Question: What is the earliest payment due date mentioned in the document?
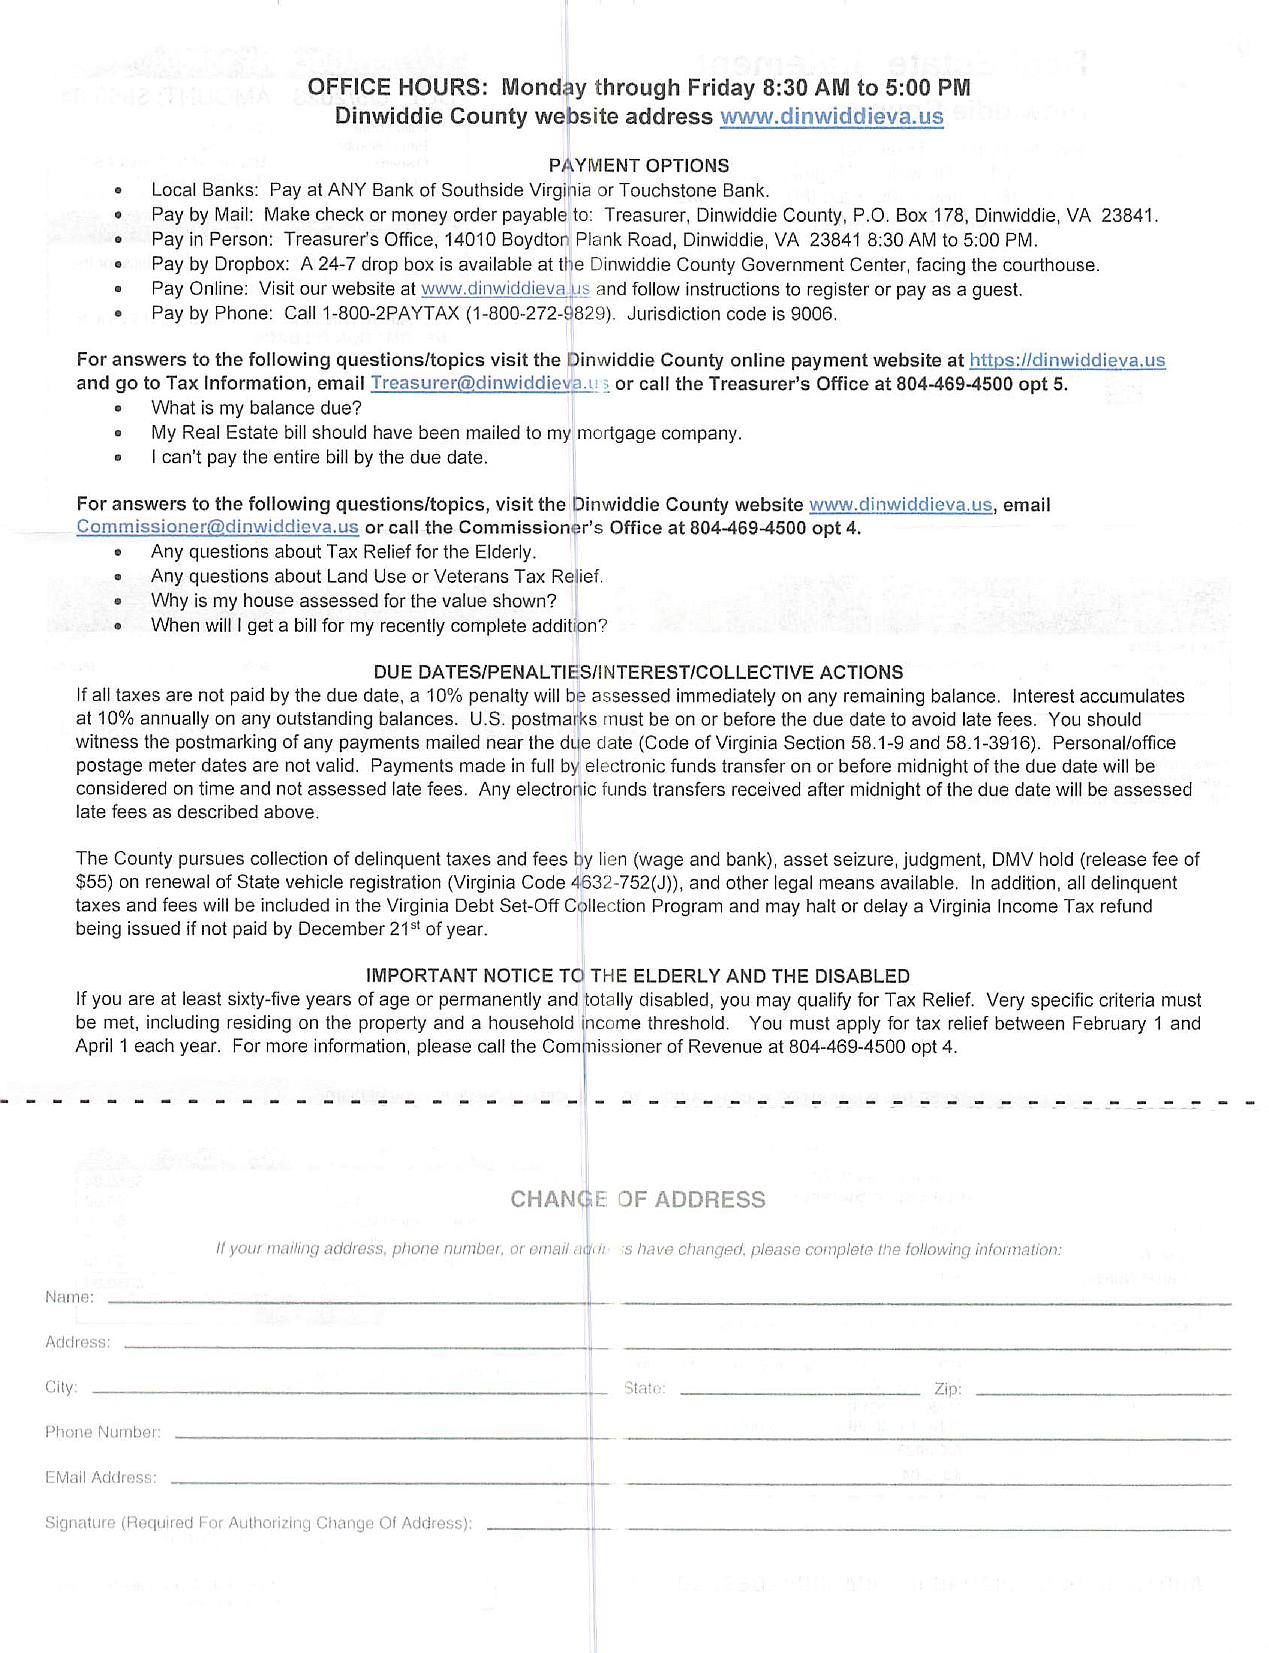
Answer: "The due date, a 10% penalty will be assessed immediately on any remaining balance."